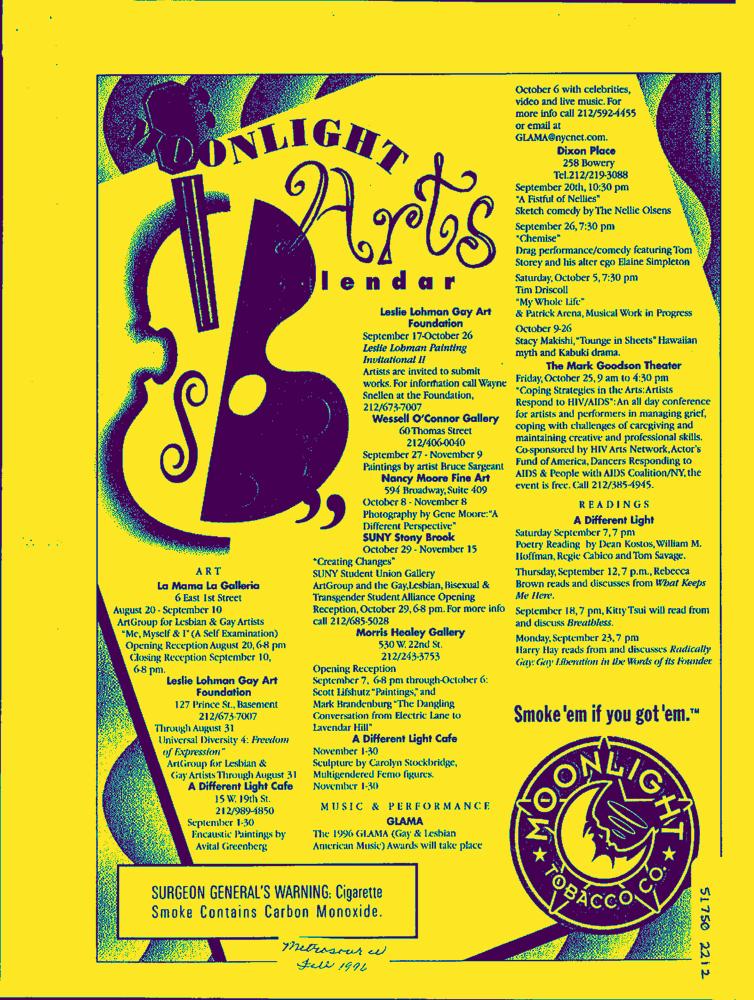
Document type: AD